Question: What is the filing due date as per the document?
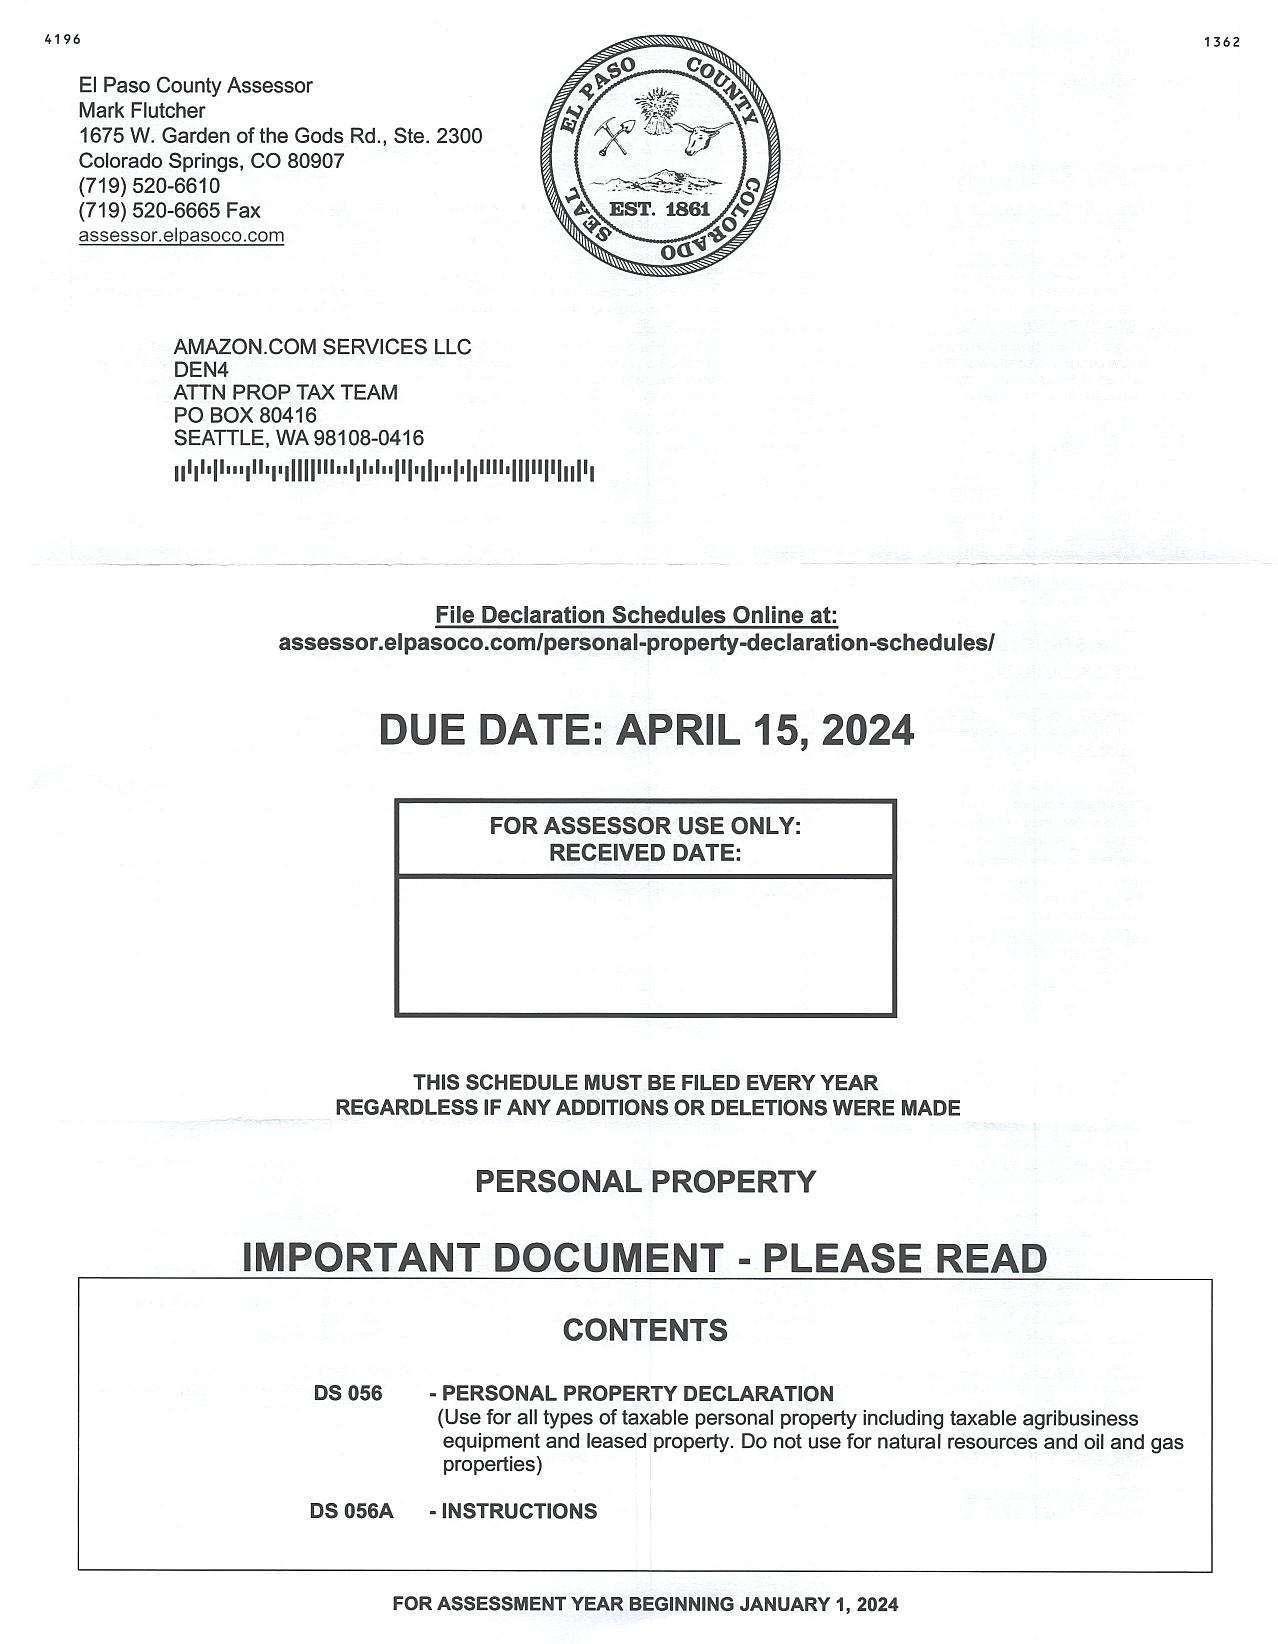
Answer: "15-Apr-24"